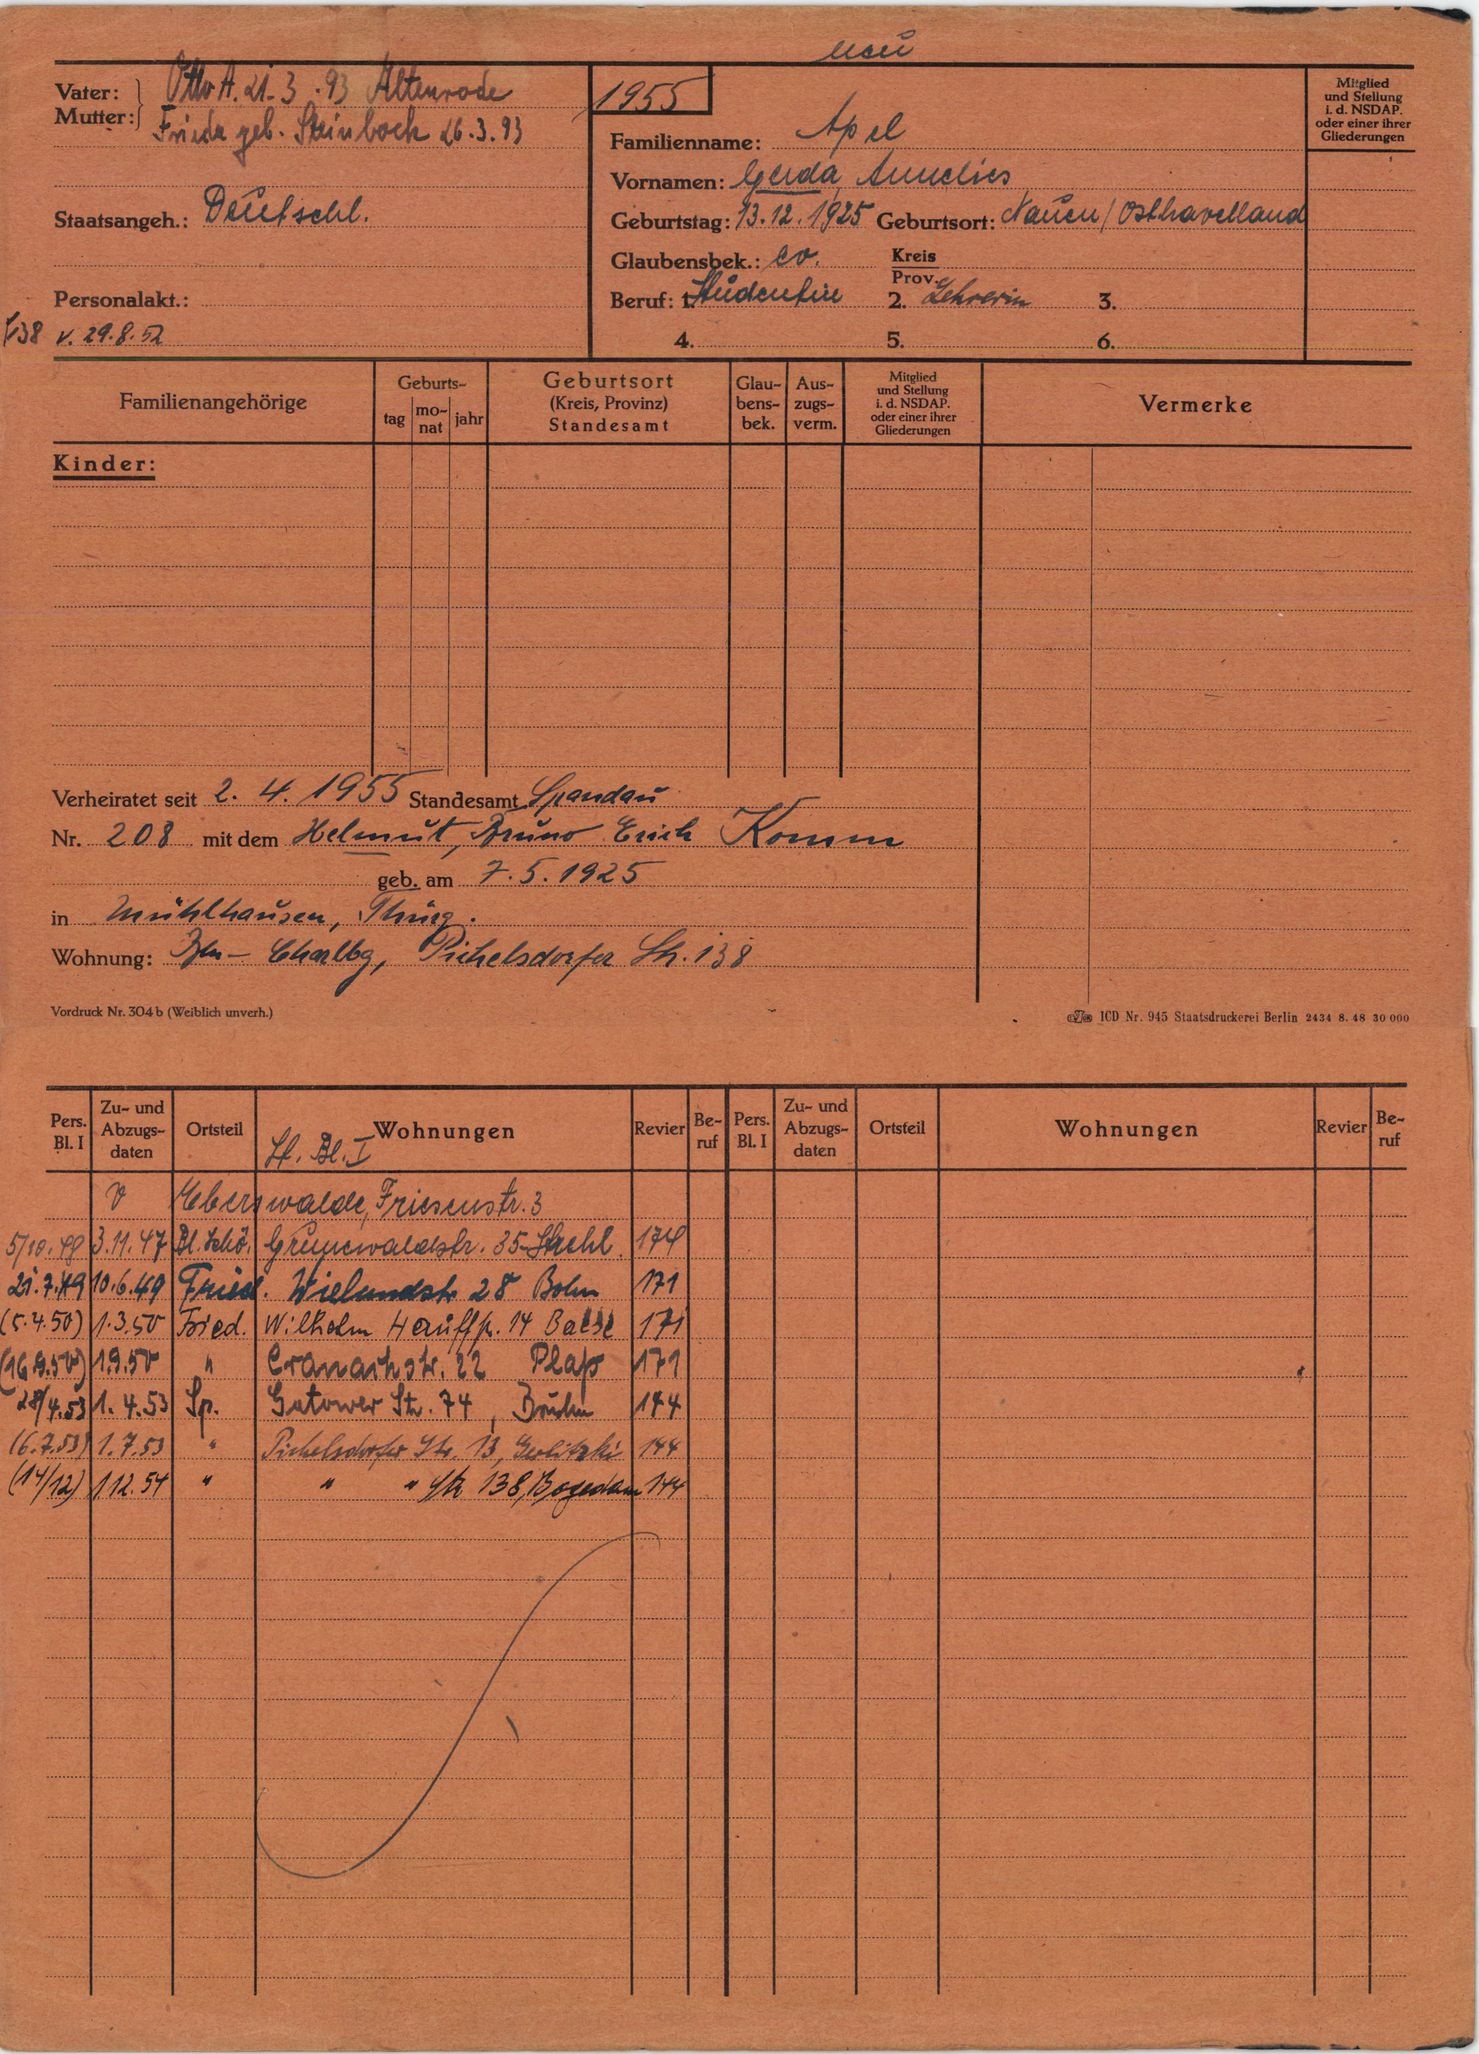
Apel